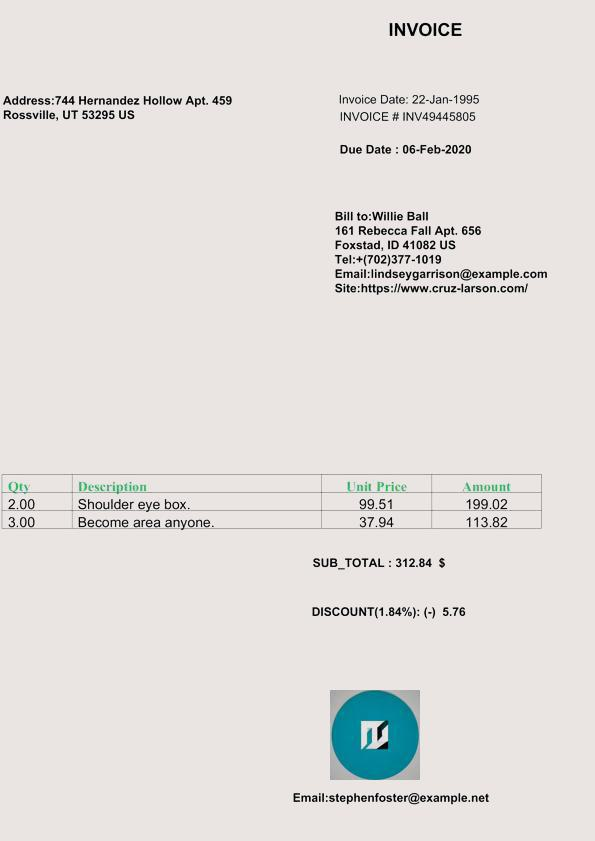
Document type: Invoice